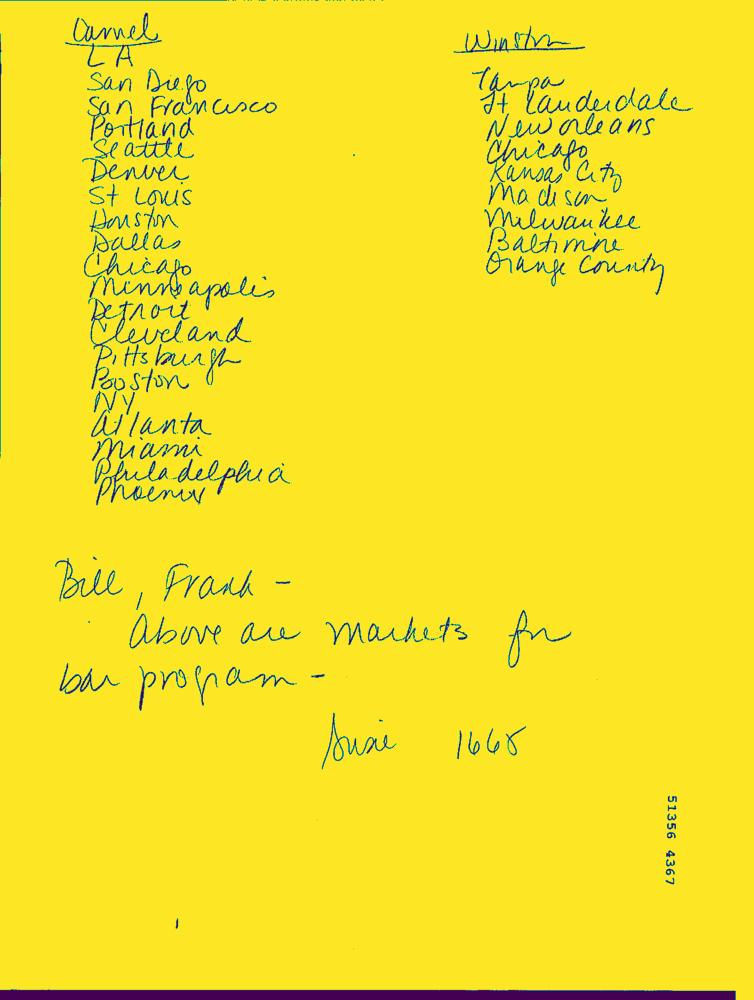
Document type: Hand-Written